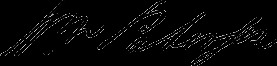
Signature of: william paterson